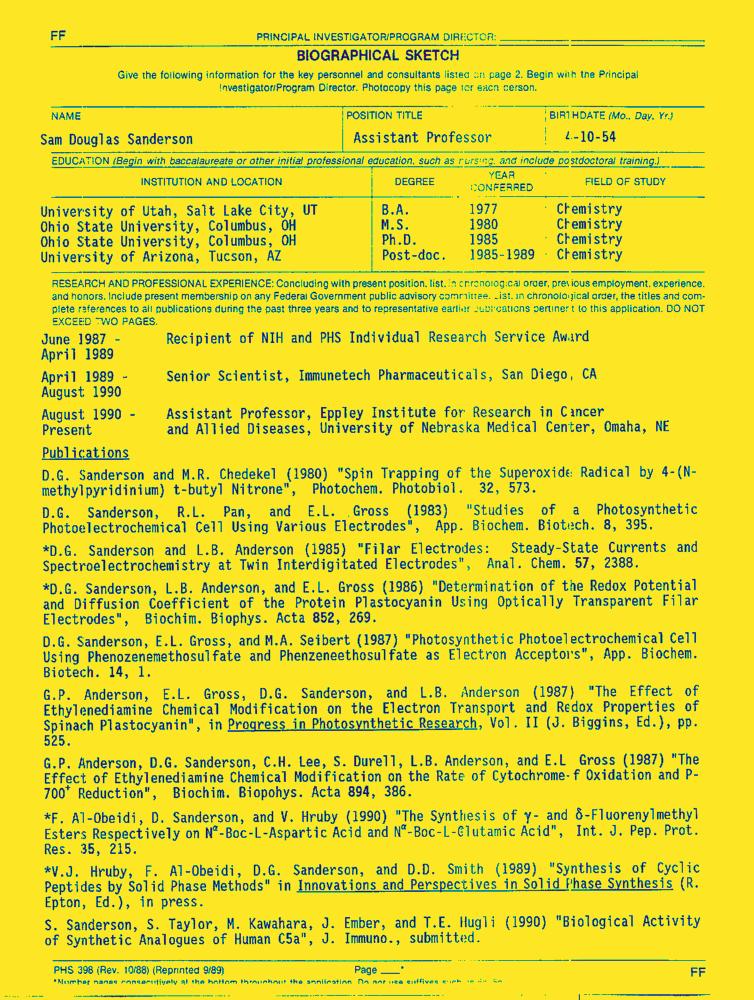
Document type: Resume-Doc